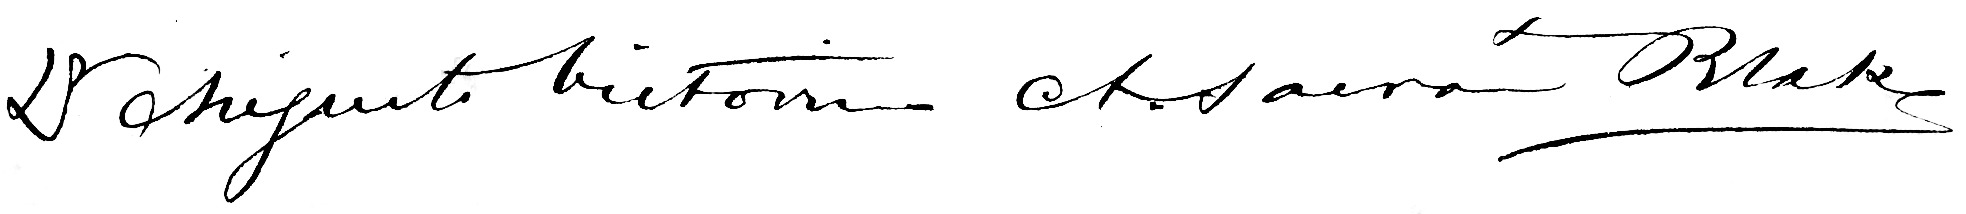
Signature of: augusto victorino alves sacramento blake